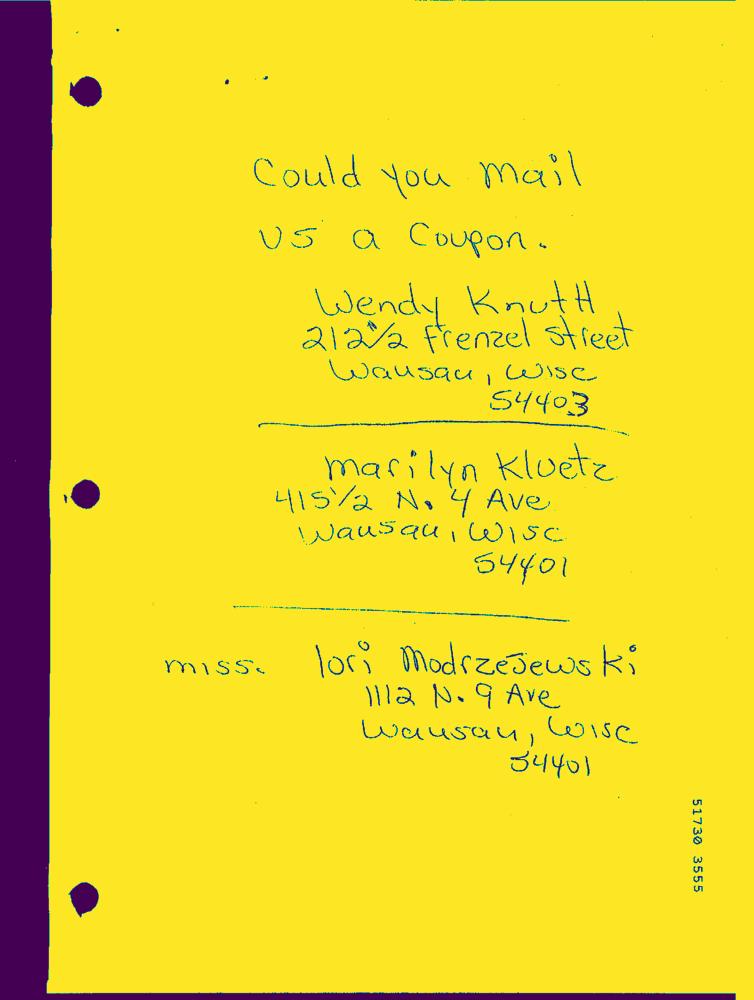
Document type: Hand-Written